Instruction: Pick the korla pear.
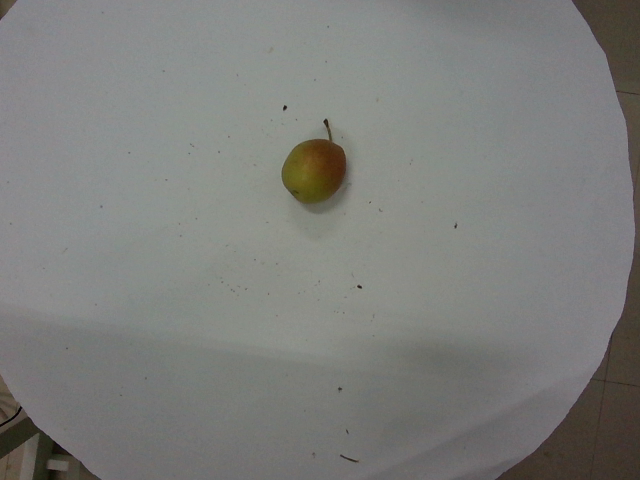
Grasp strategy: vertical